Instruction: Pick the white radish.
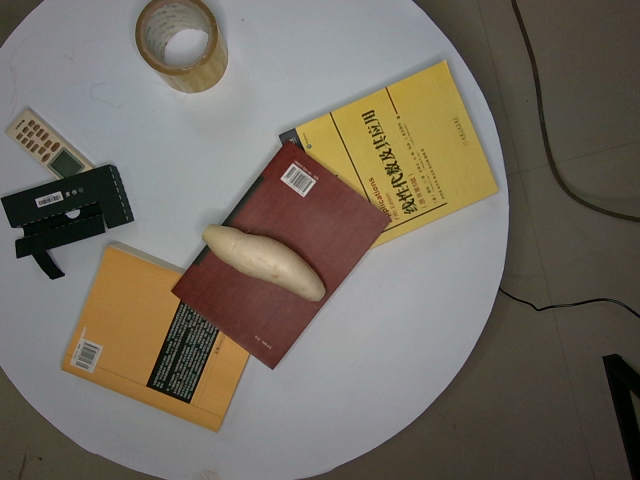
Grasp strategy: vertical